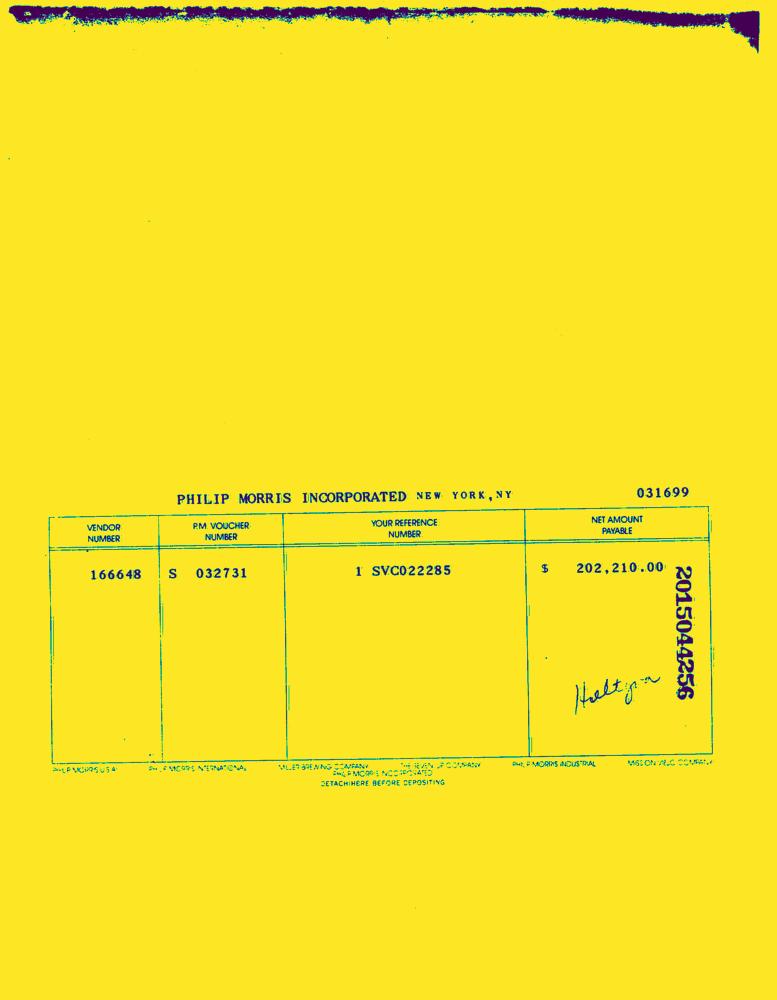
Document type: Invoice-Doc